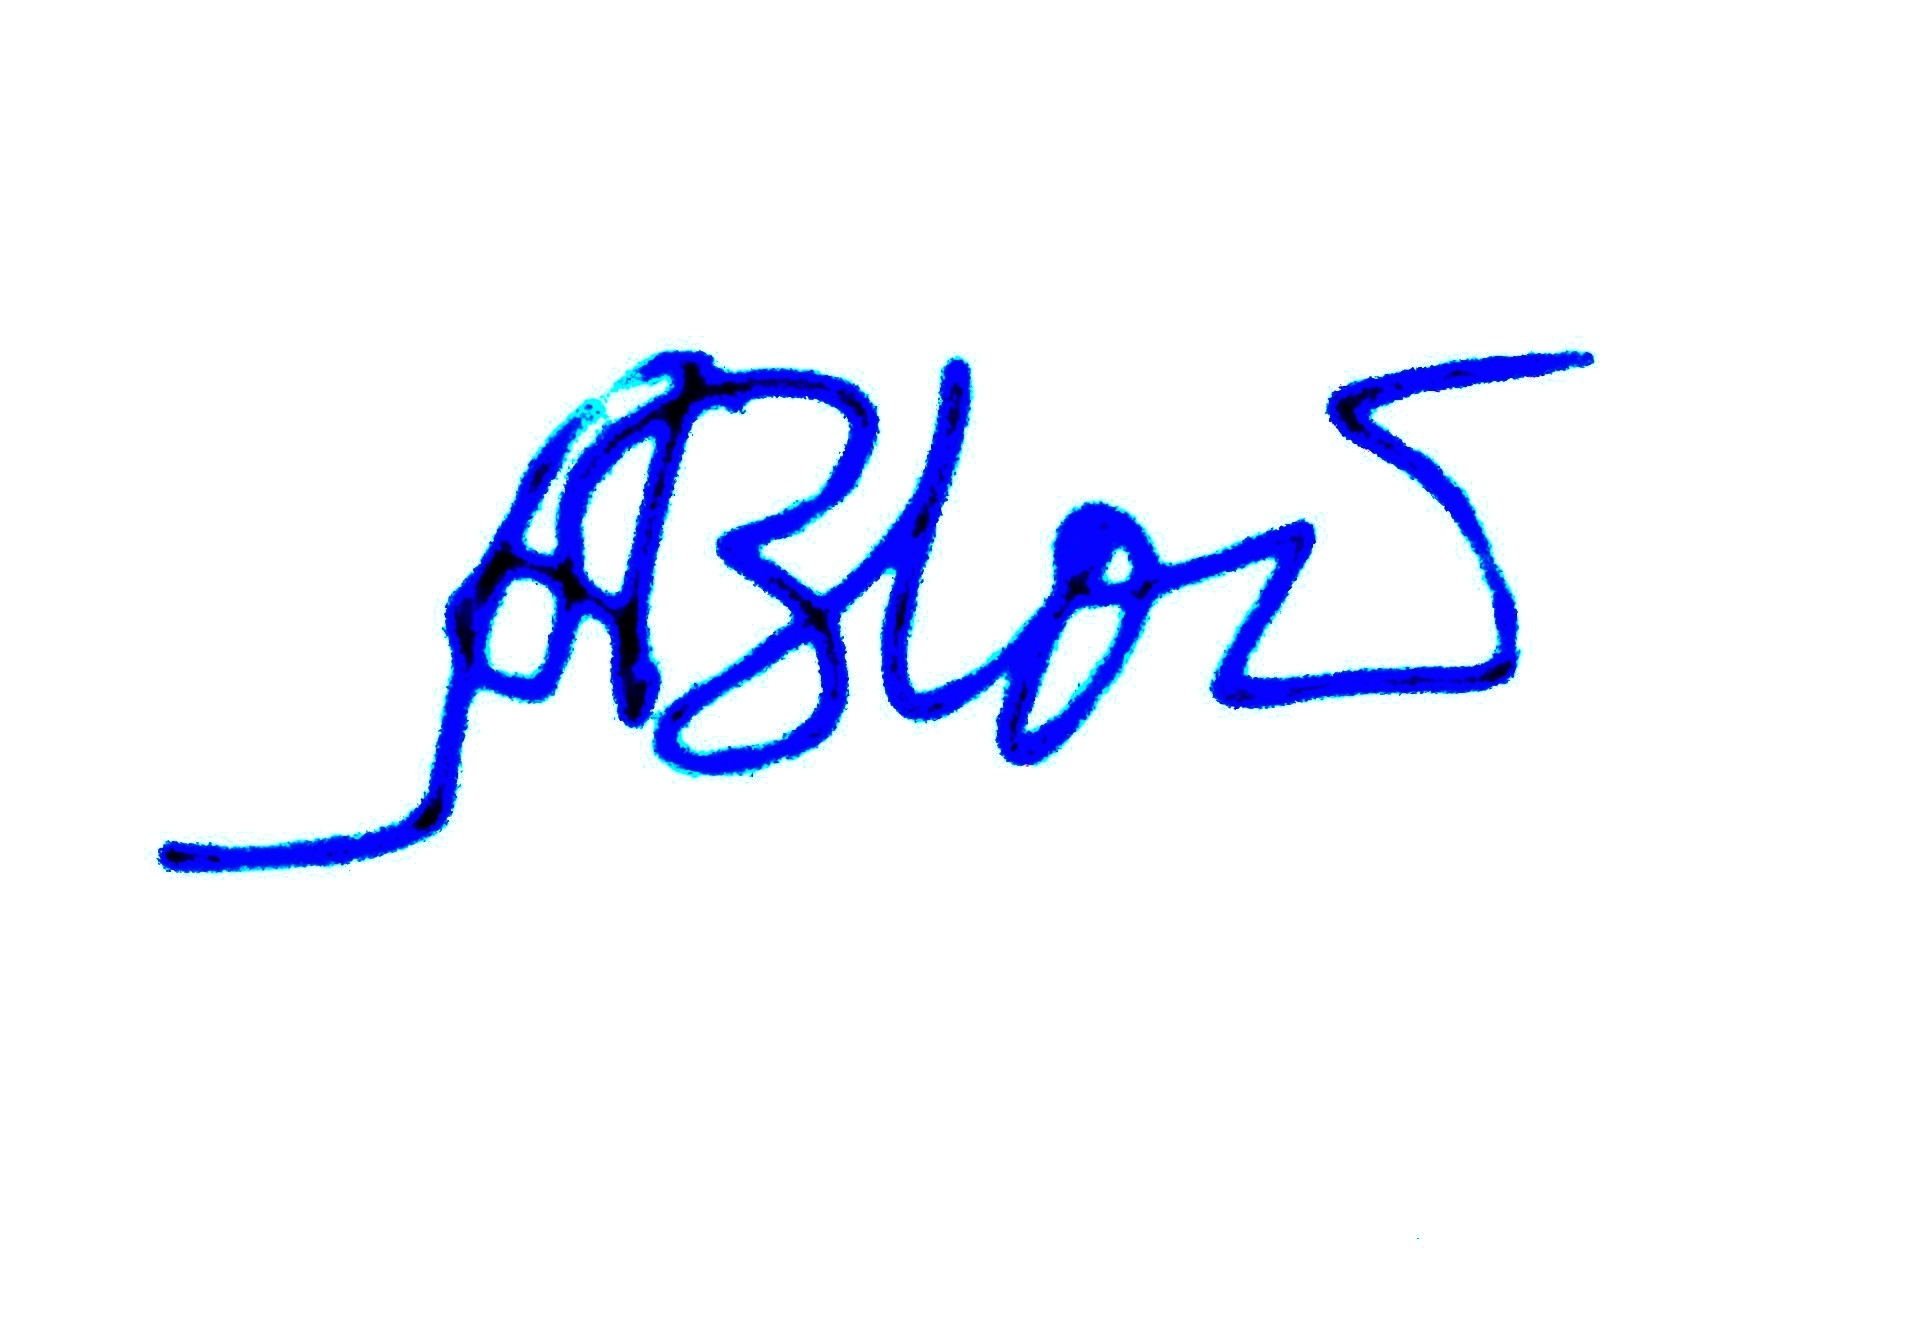
Signature of: aglaida vladimirovna loy